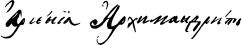
Signature of: q20499296